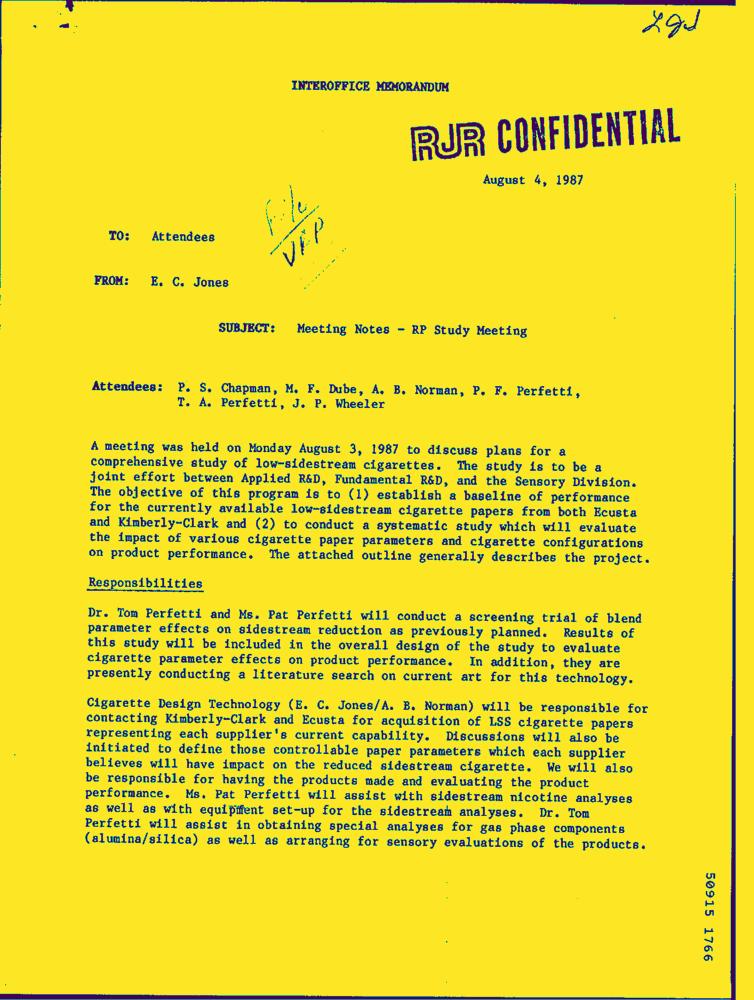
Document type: Letter-Doc